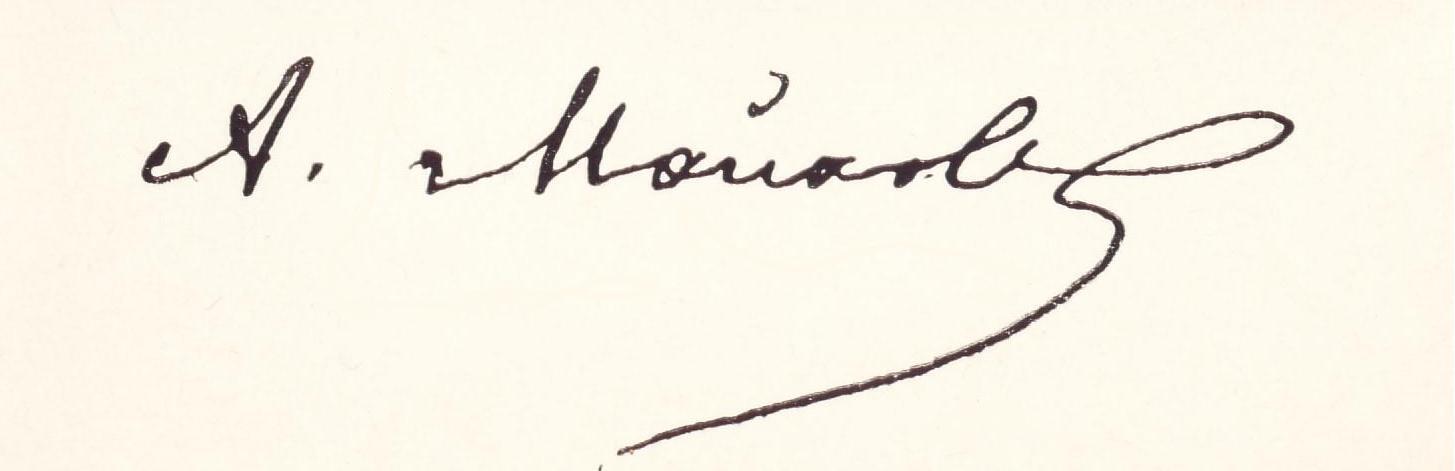
Signature of: apollon maykov